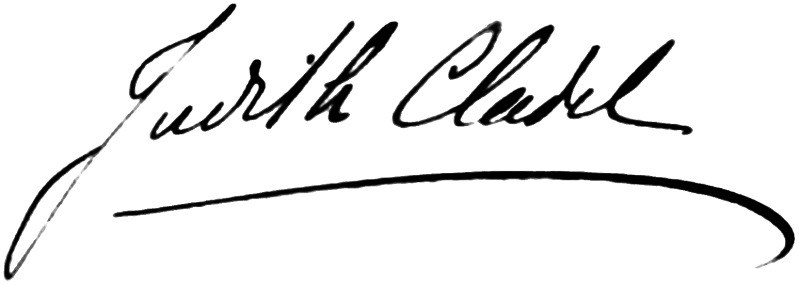
Signature of: judith cladel